Question: What jurisdiction, city, or county is the document associated with?
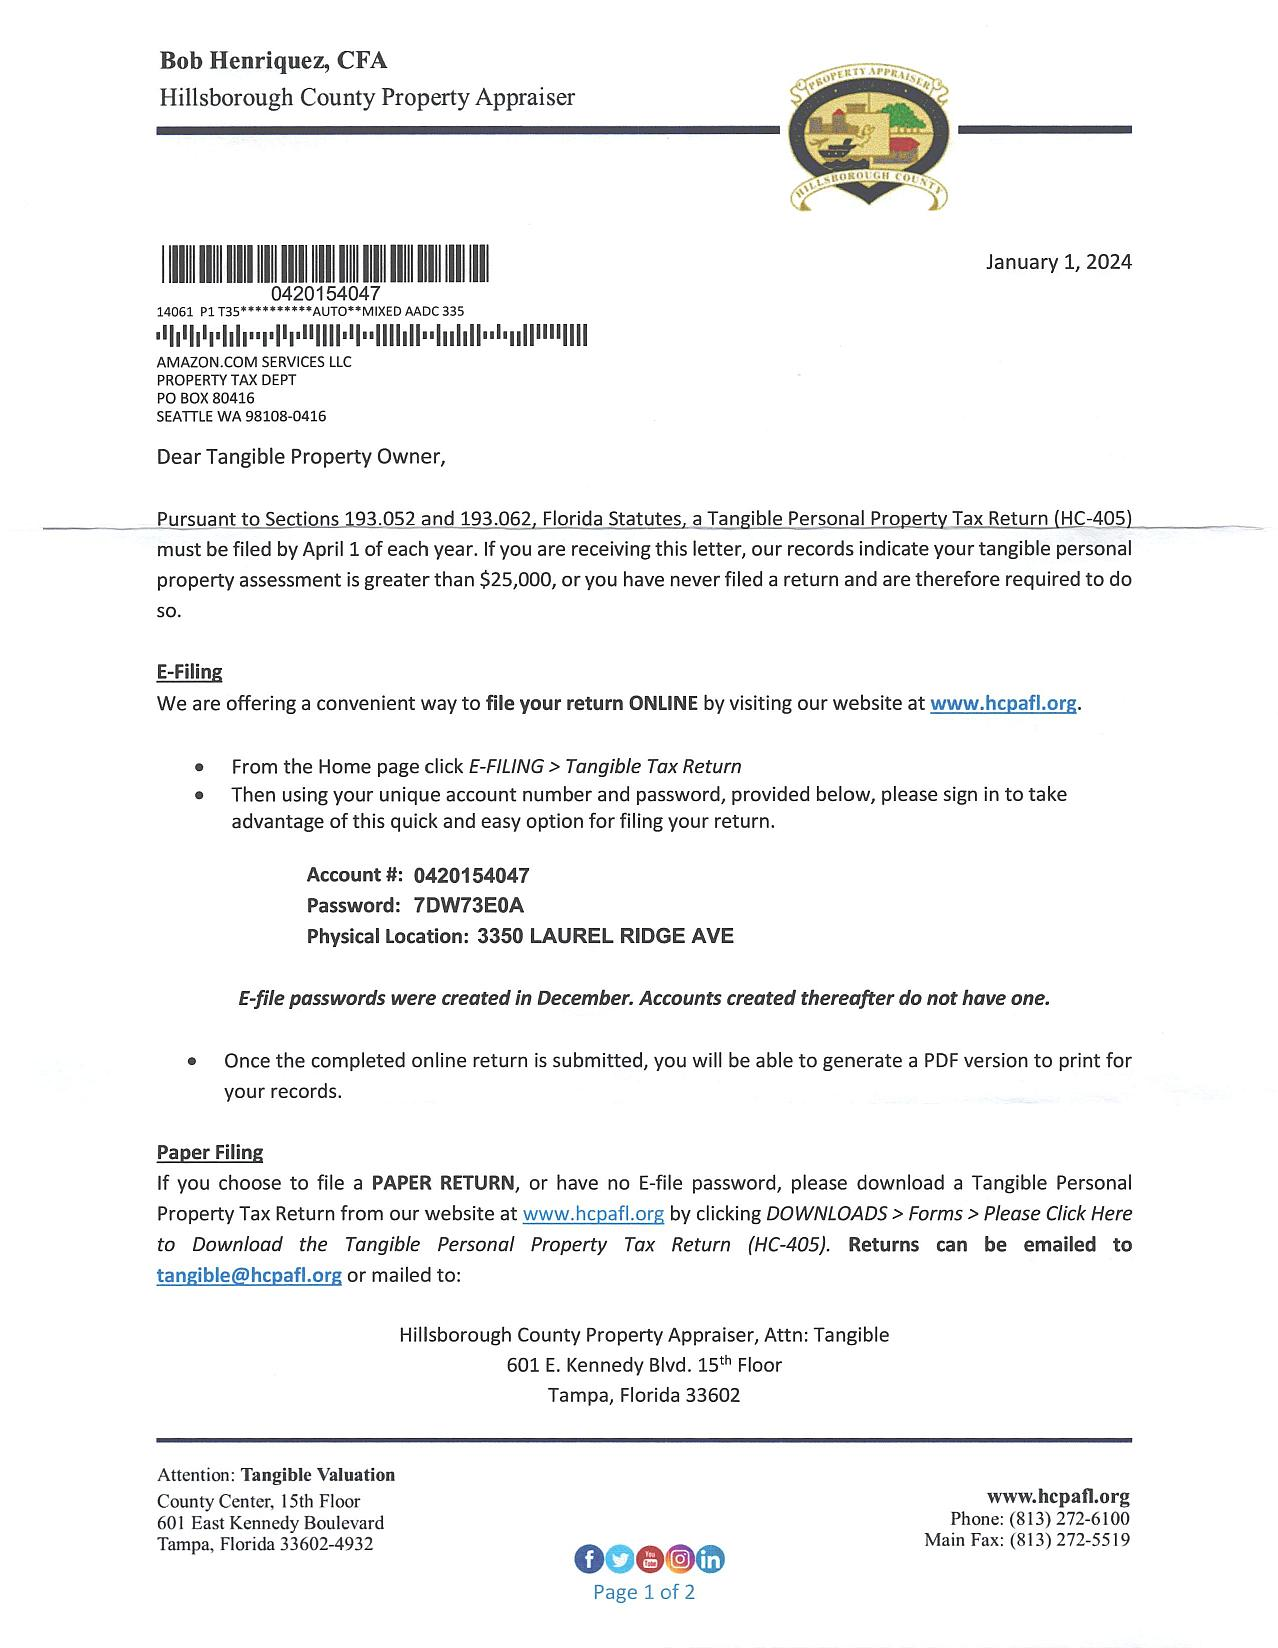
Answer: "Hillsborough County"